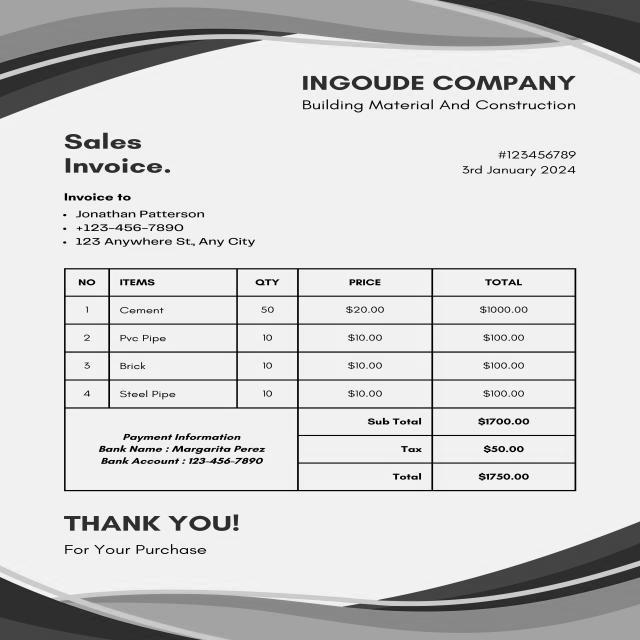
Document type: Invoice